Question: What is the potential diagnosis?
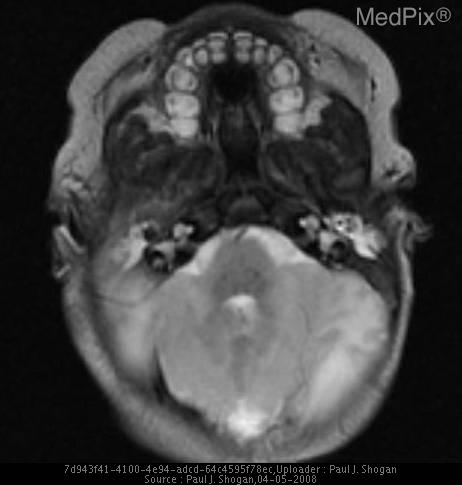
Answer: The possible diagnosis includes Alobar Holoprosencephaly
Semilobar Holoprosencephaly
Lobar Holoprosencephaly
Septooptic Dysplasia
Scizencephaly.